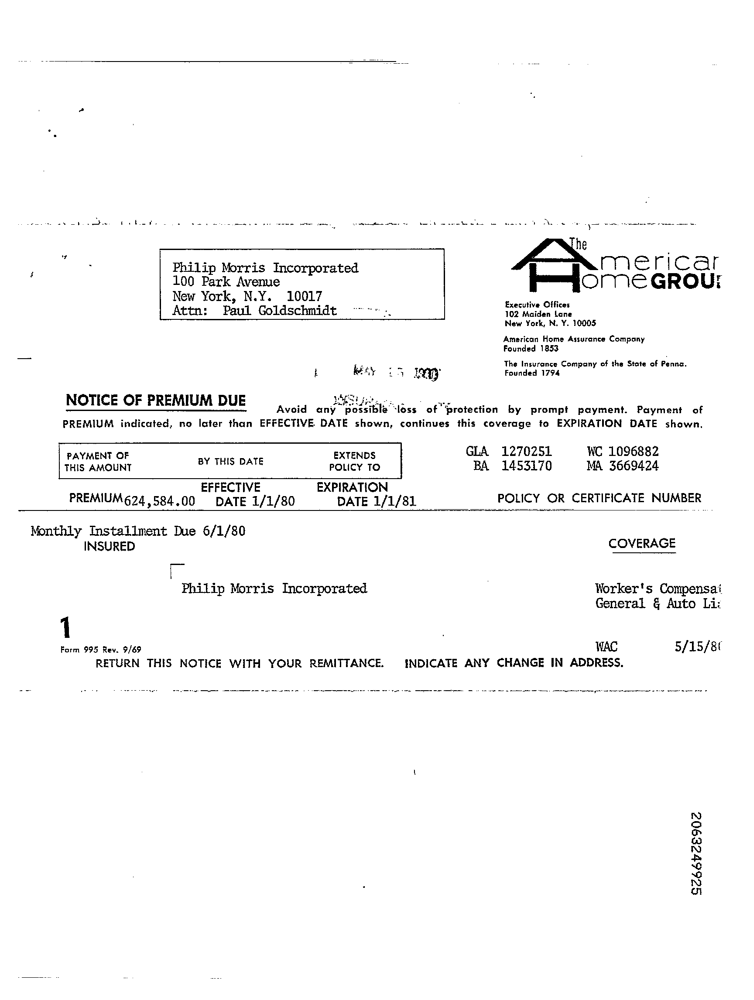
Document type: Invoice